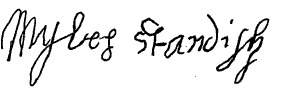
Signature of: myles standish